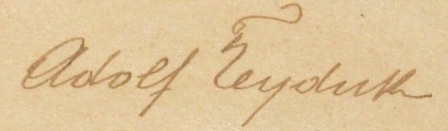
Signature of: adolf heyduk